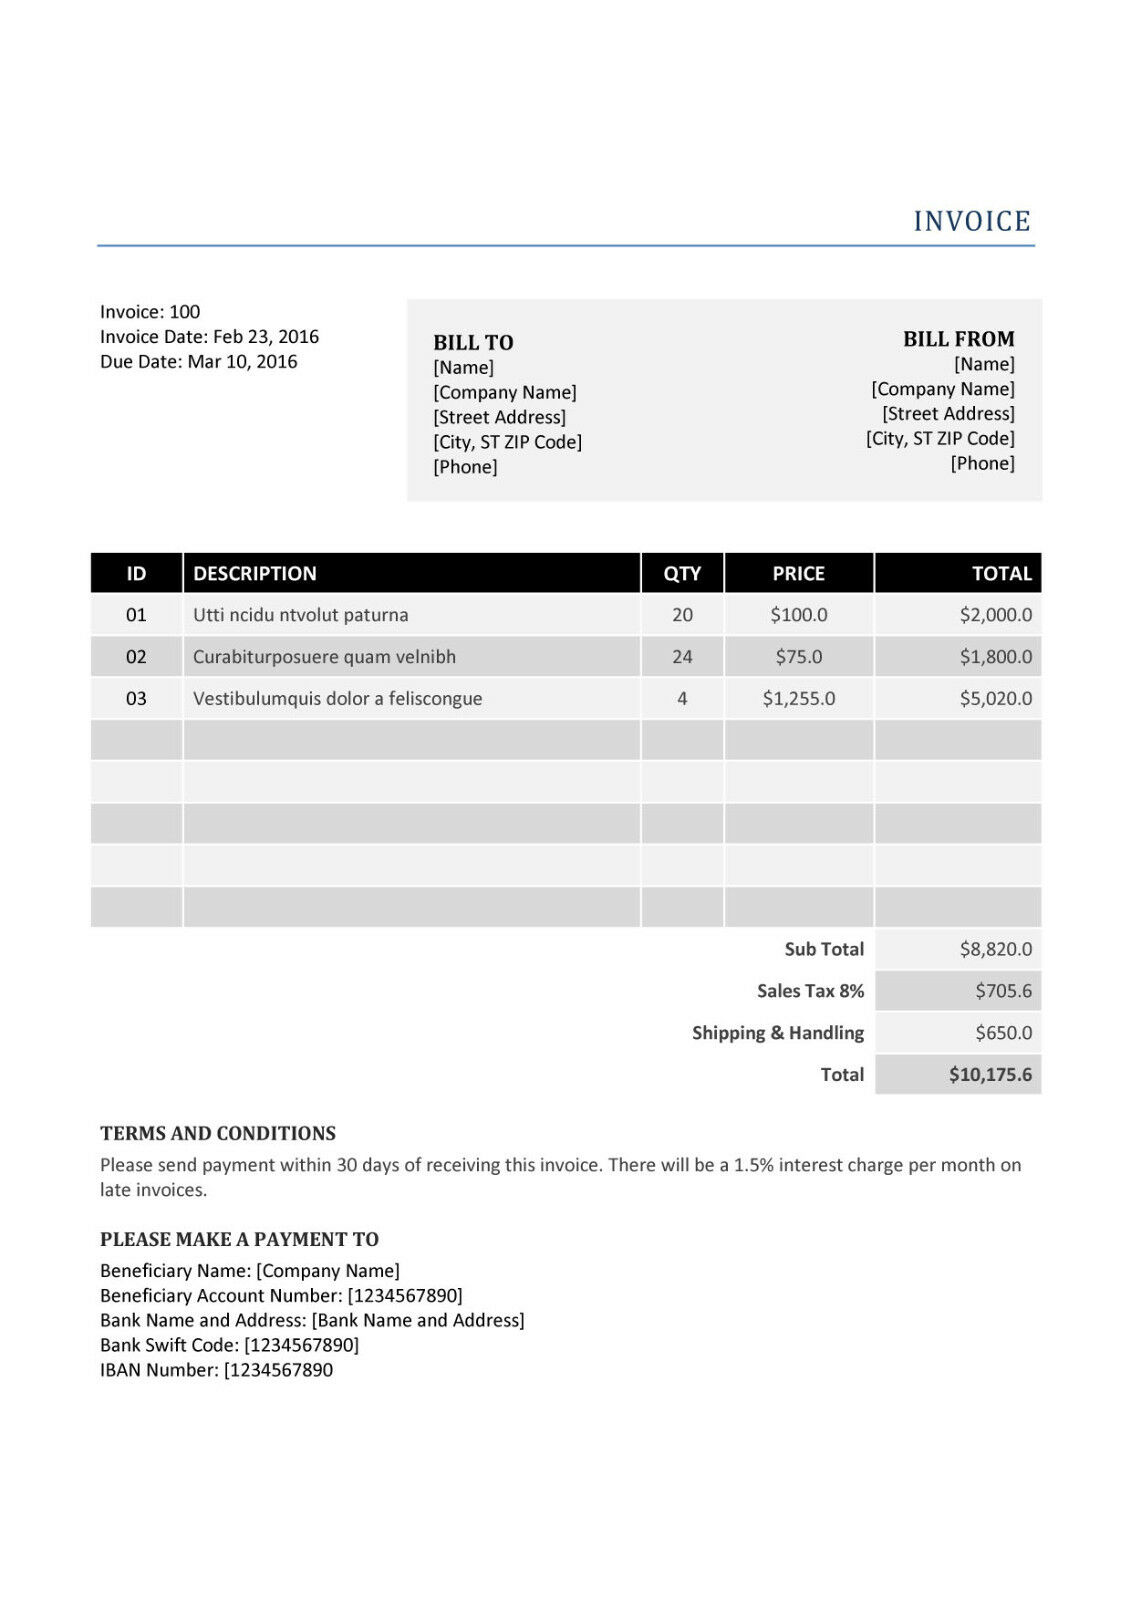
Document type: Invoice